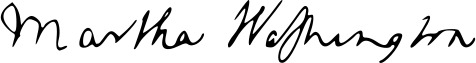
Signature of: martha washington